Question: Describe the condition in detail:
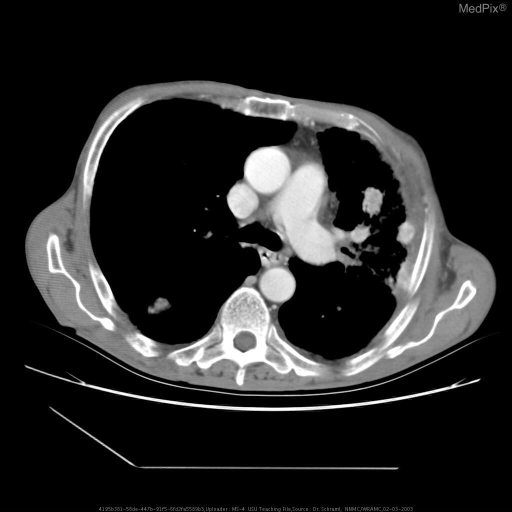
Answer: The disease is discussed as: Malignant neoplasm extensively involving the apical posterior segment of the left upper lobe and extending locally into the mediastinum and the chest wall.  No discontinuous foci within the mediastinum or cervical region specifically to suggest metastatic disease to the lymph nodes.  Several satellite nodules in the left mid lung field and possible nodular metastases to left mid ribs.

Underwent a chest x-ray and CT scan for pathological staging.  Patient chest x-ray reveals invasion and destruction of bony structures in the chest.  This classifies him as stage IV giving a 5 year survival of 1% with treatment.  Because of his recent history of a liver abscess and kidney abscess a PET scan was done to determine the extent of the disease.   The PET scan  showed the extensive uptake of the left apical mass and showed extension into the chest wall and mediastinum.  Additionally, their were a few satellite nodules in the left lung fields.  However, within the kidneys appeared to only be physiologic and there abnormality to suggest metastatic disease to the left kidney or to the liver.

YouTube Video - http://www.youtube.com/watch?v=mjJIQzew8ec